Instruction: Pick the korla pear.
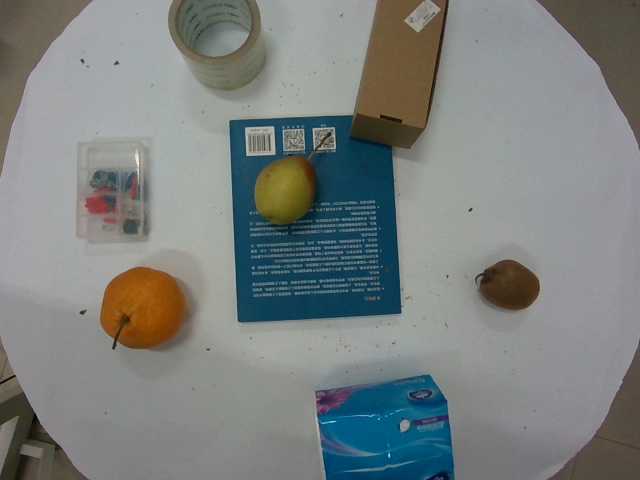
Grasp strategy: vertical